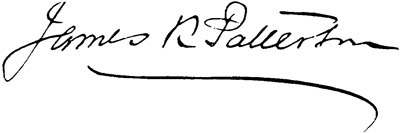
Signature of: james kennedy patterson